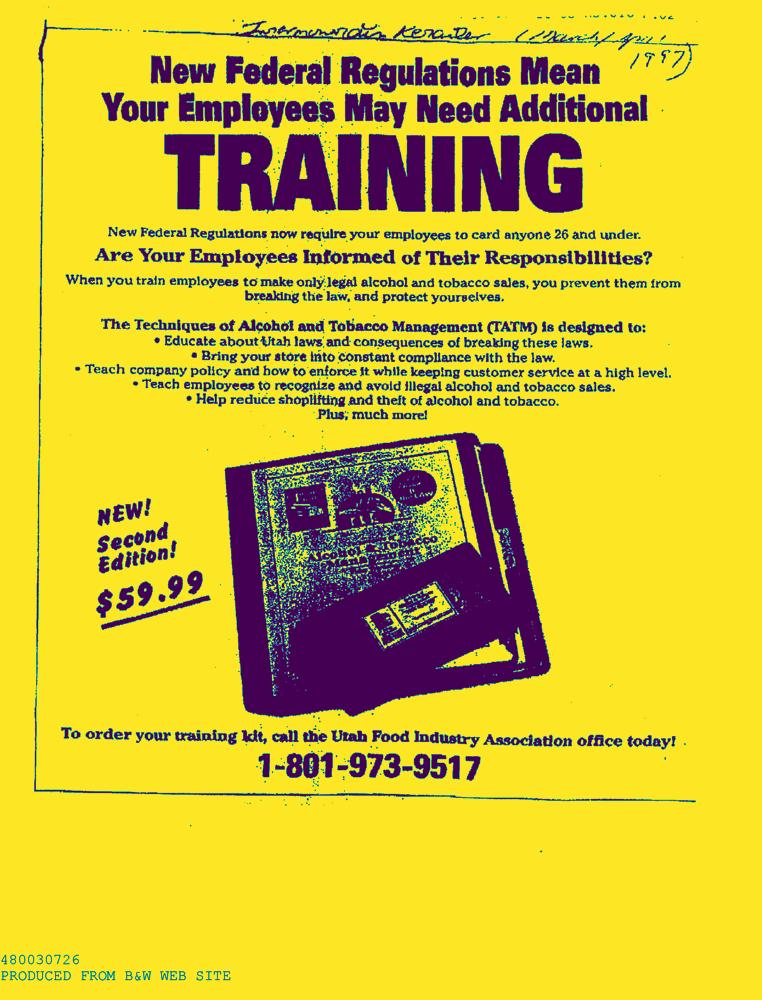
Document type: AD